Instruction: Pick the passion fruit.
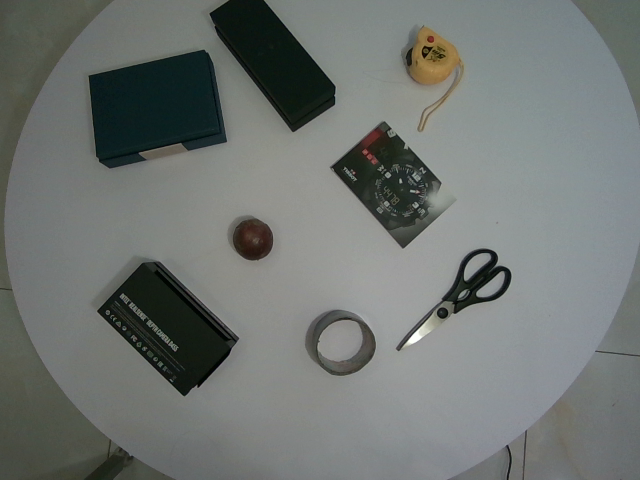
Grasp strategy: vertical